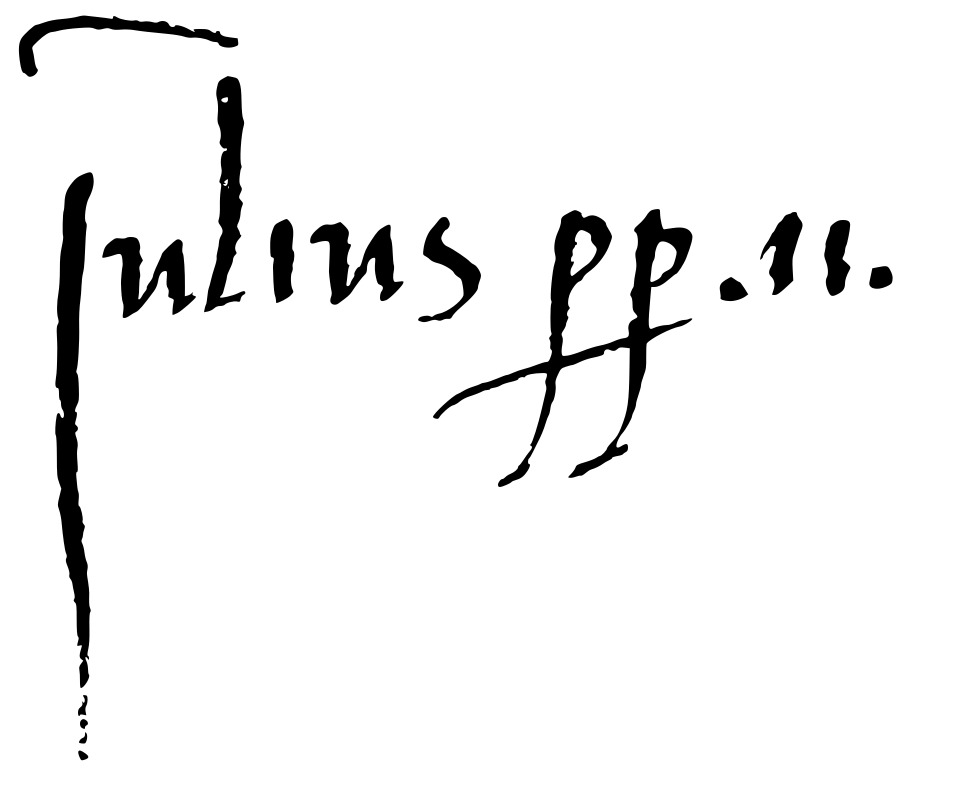
Signature of: julius ii